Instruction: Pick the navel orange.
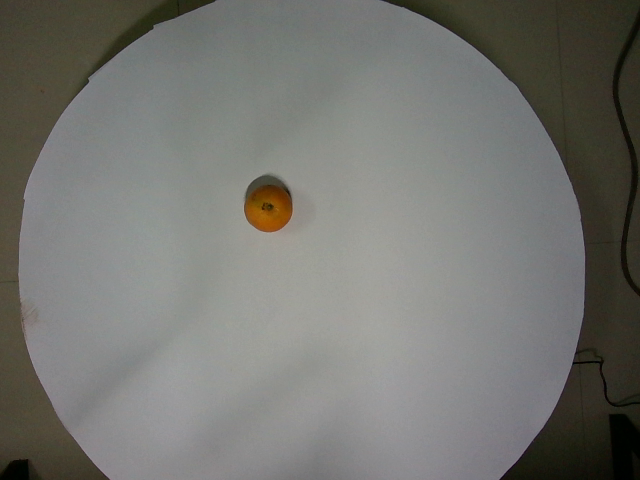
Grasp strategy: vertical